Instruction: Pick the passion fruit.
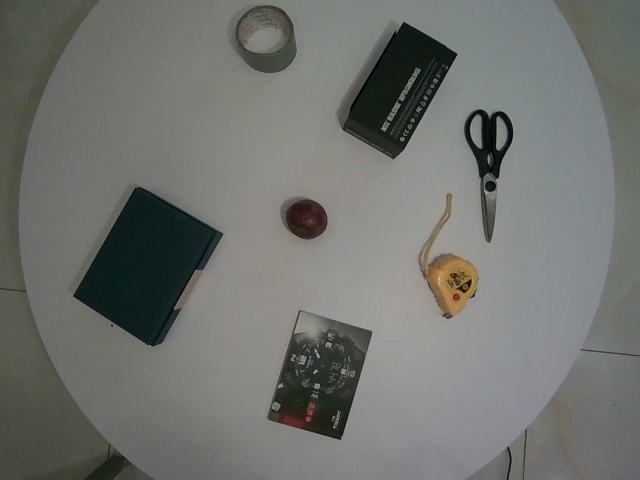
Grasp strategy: vertical